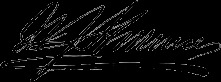
Signature of: william j florence